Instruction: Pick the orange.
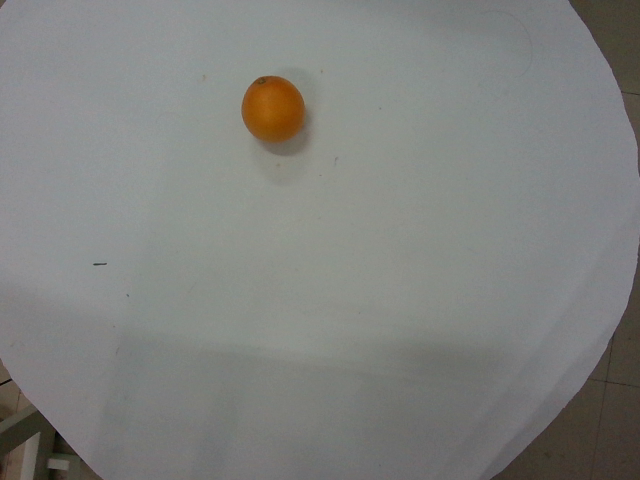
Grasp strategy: vertical